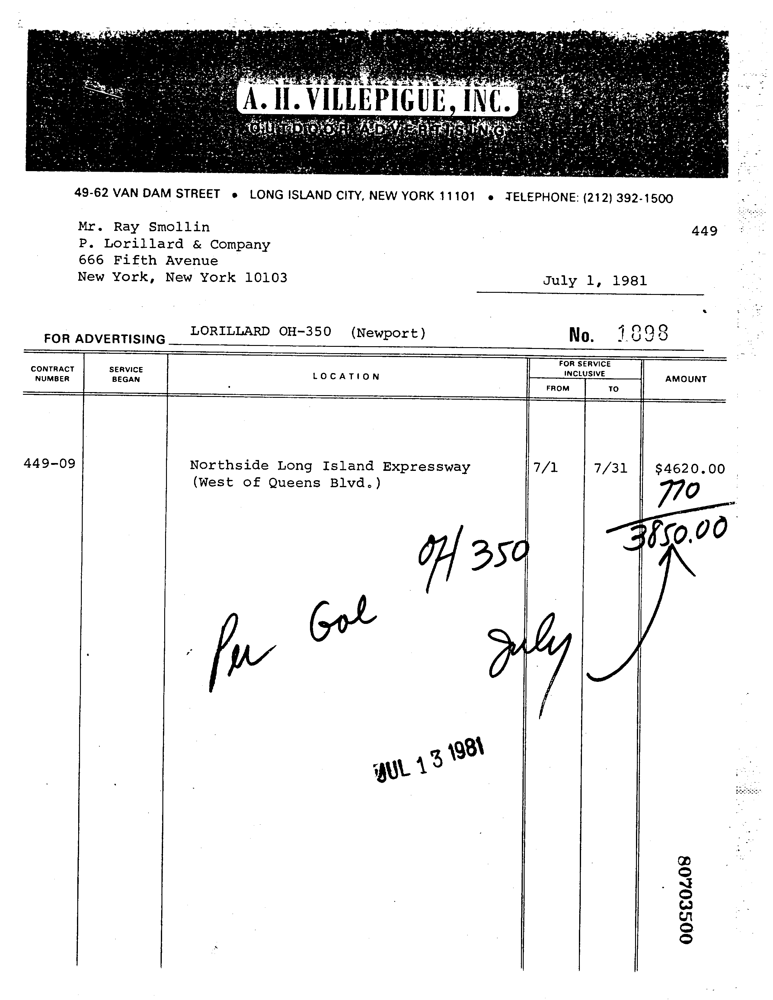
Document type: Invoice